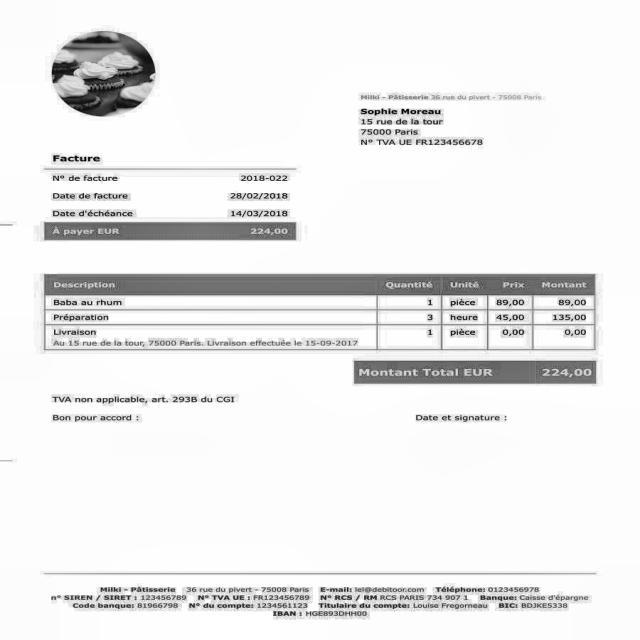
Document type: Invoice